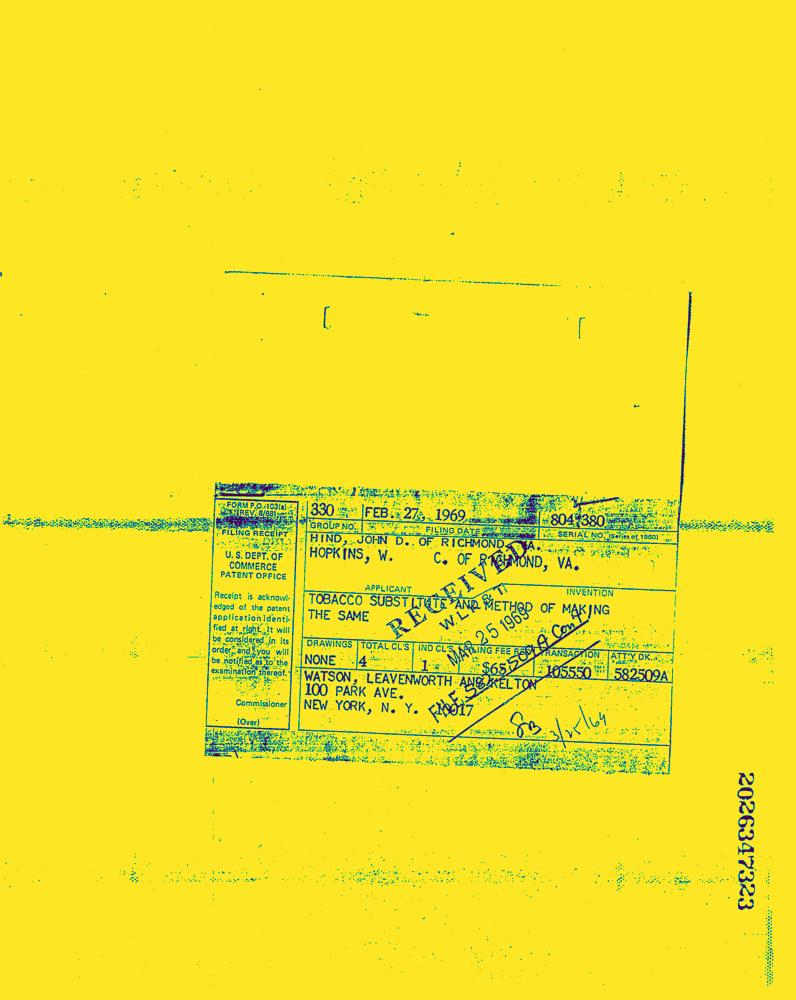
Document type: Invoice-Doc